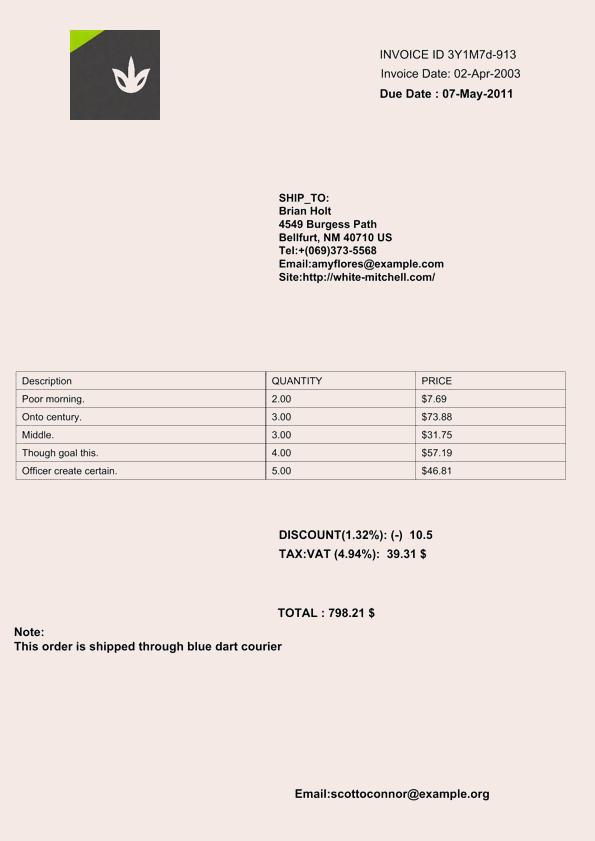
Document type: Invoice